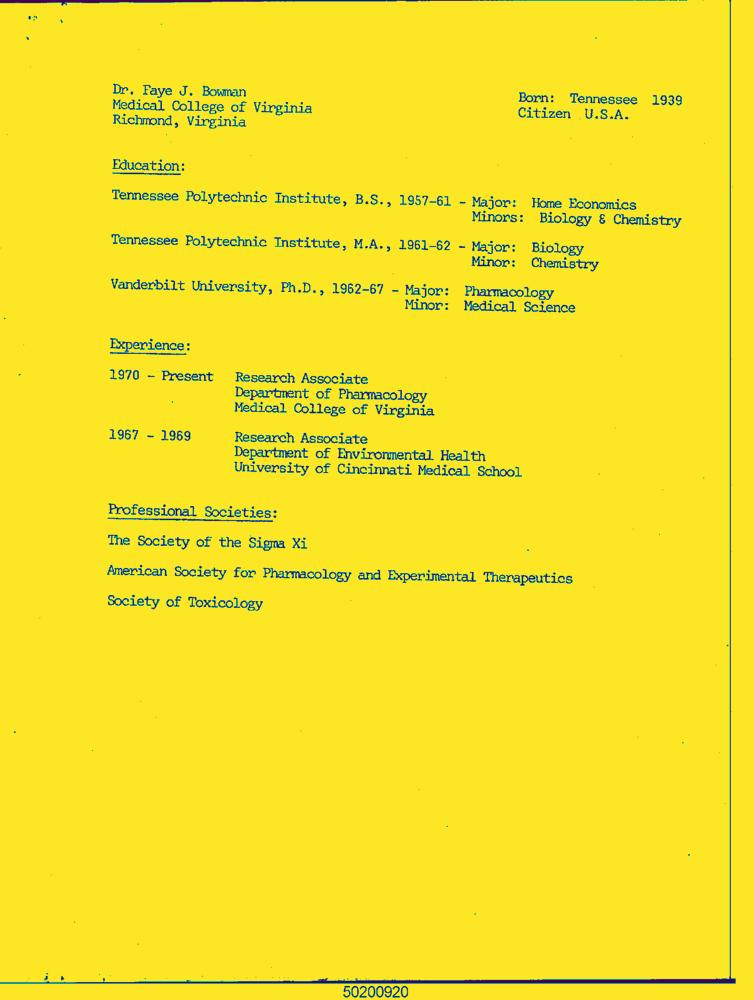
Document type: Resume-Doc